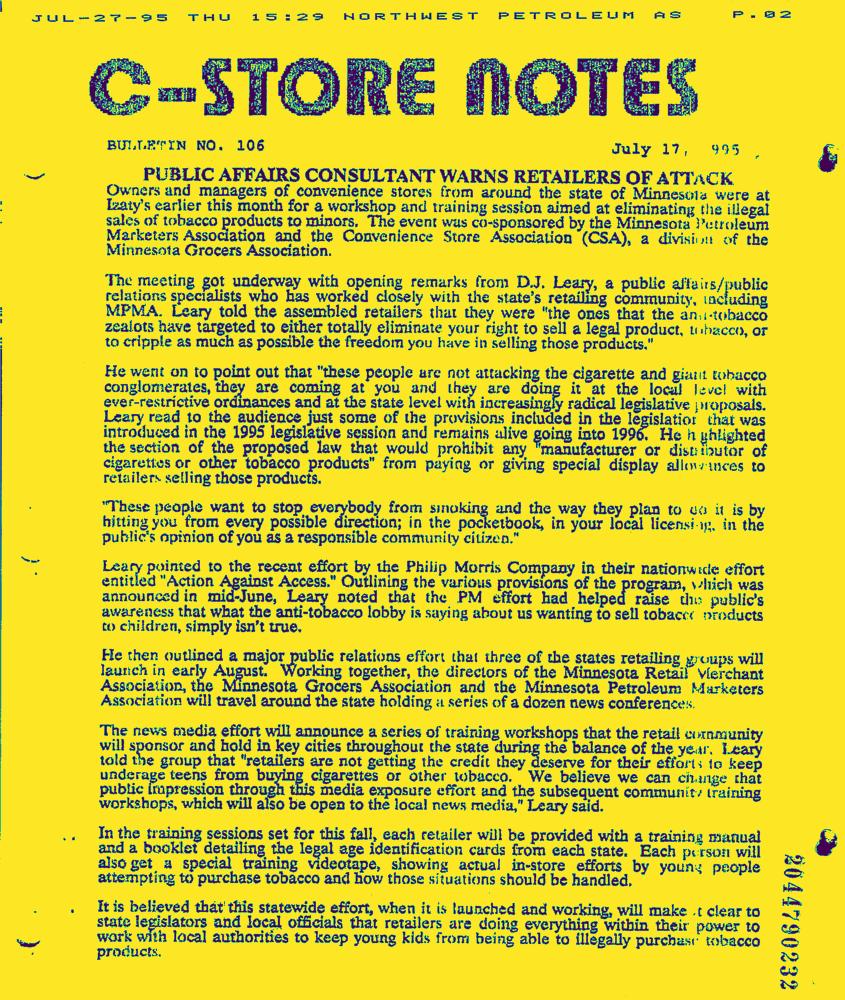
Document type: News-Article